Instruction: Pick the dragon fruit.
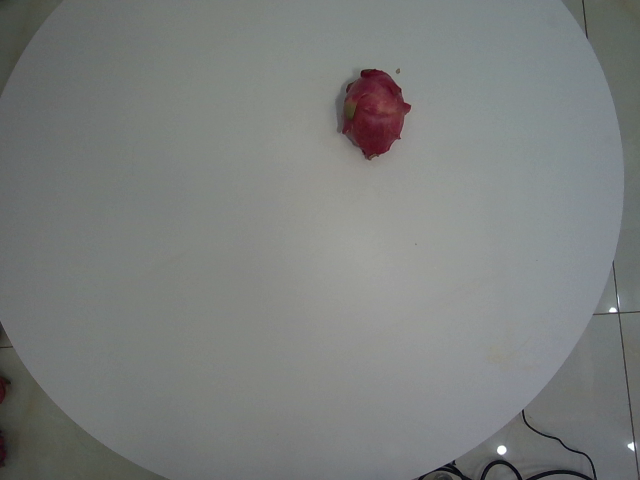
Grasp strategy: vertical